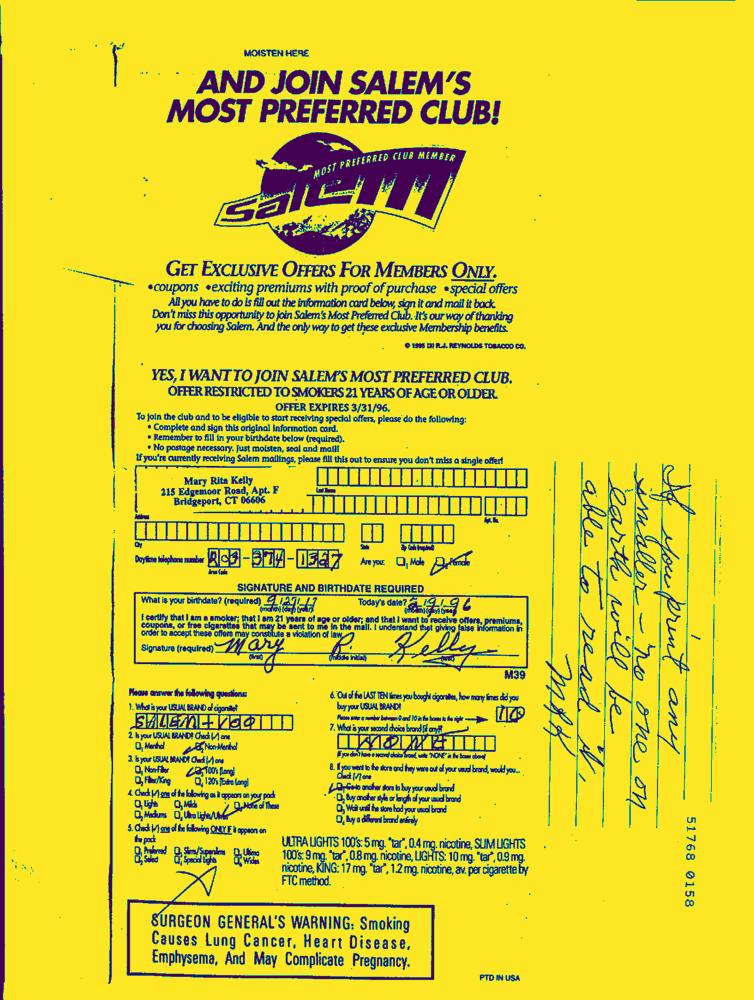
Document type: Hand-Written